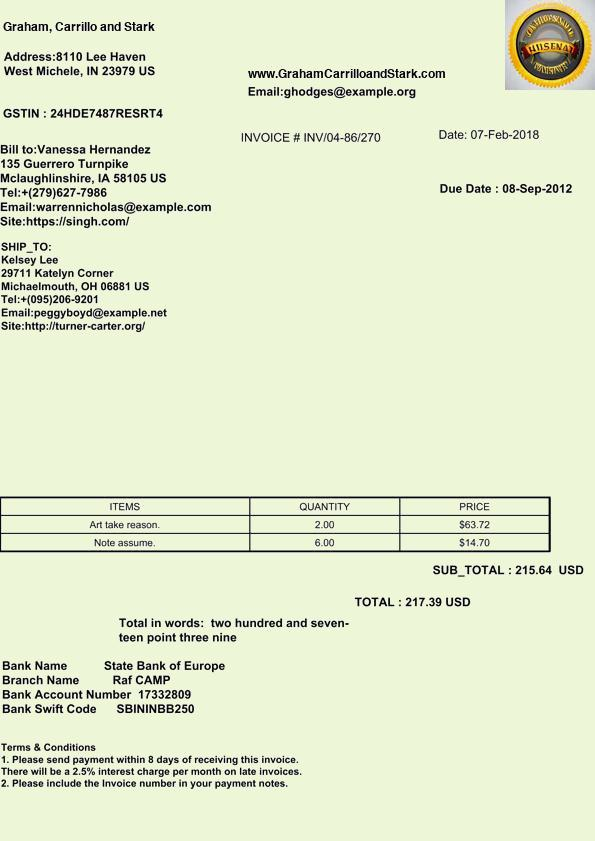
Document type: Invoice